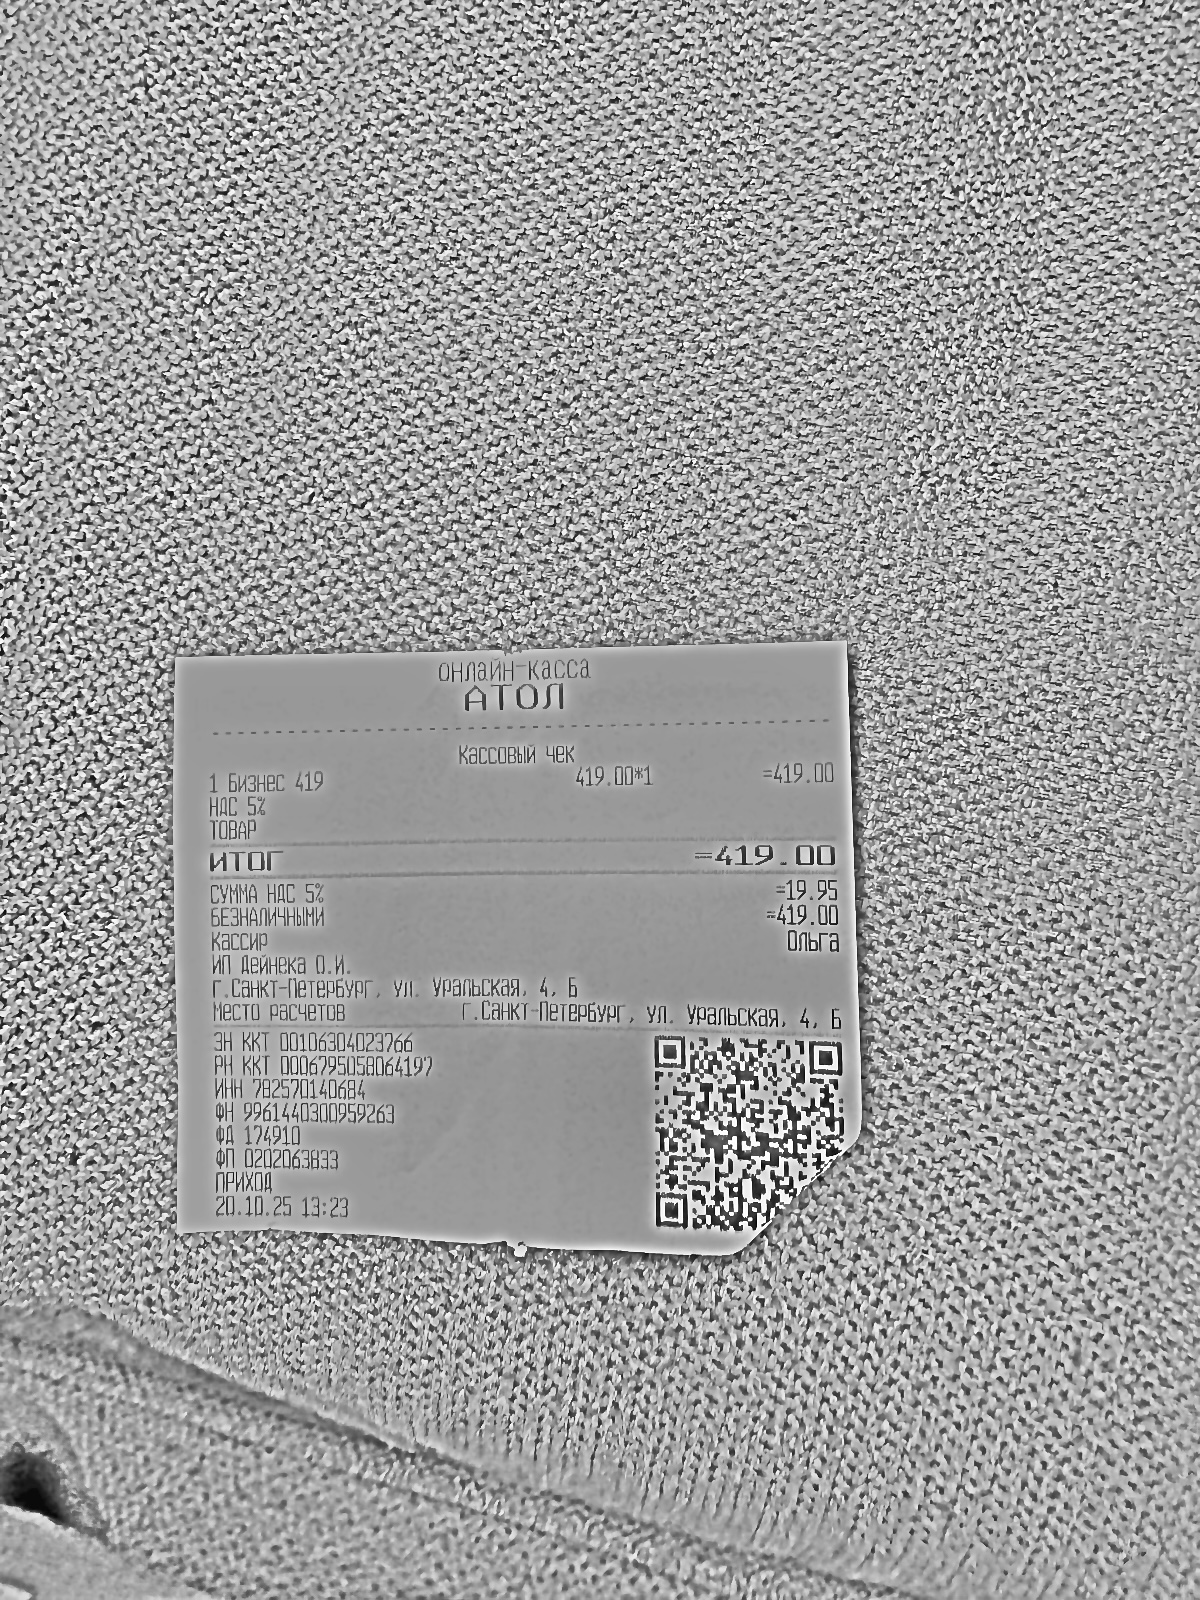
Продавец: ИП Дейнека О.И.
ИНН: 782570140684
Дата: 20.10.25
Товары: 1 Бизнес 419
Количество: 1
Цена: 419.00
Сумма: 419.00
Итого: 419.00